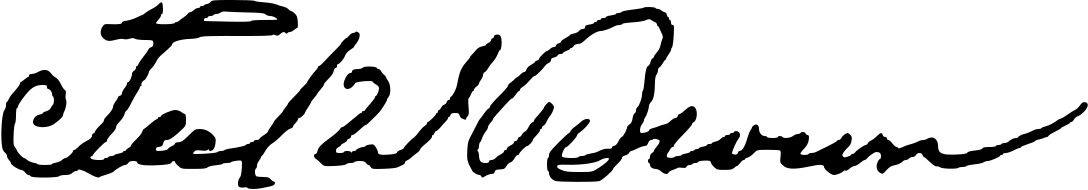
Signature of: ted w brown